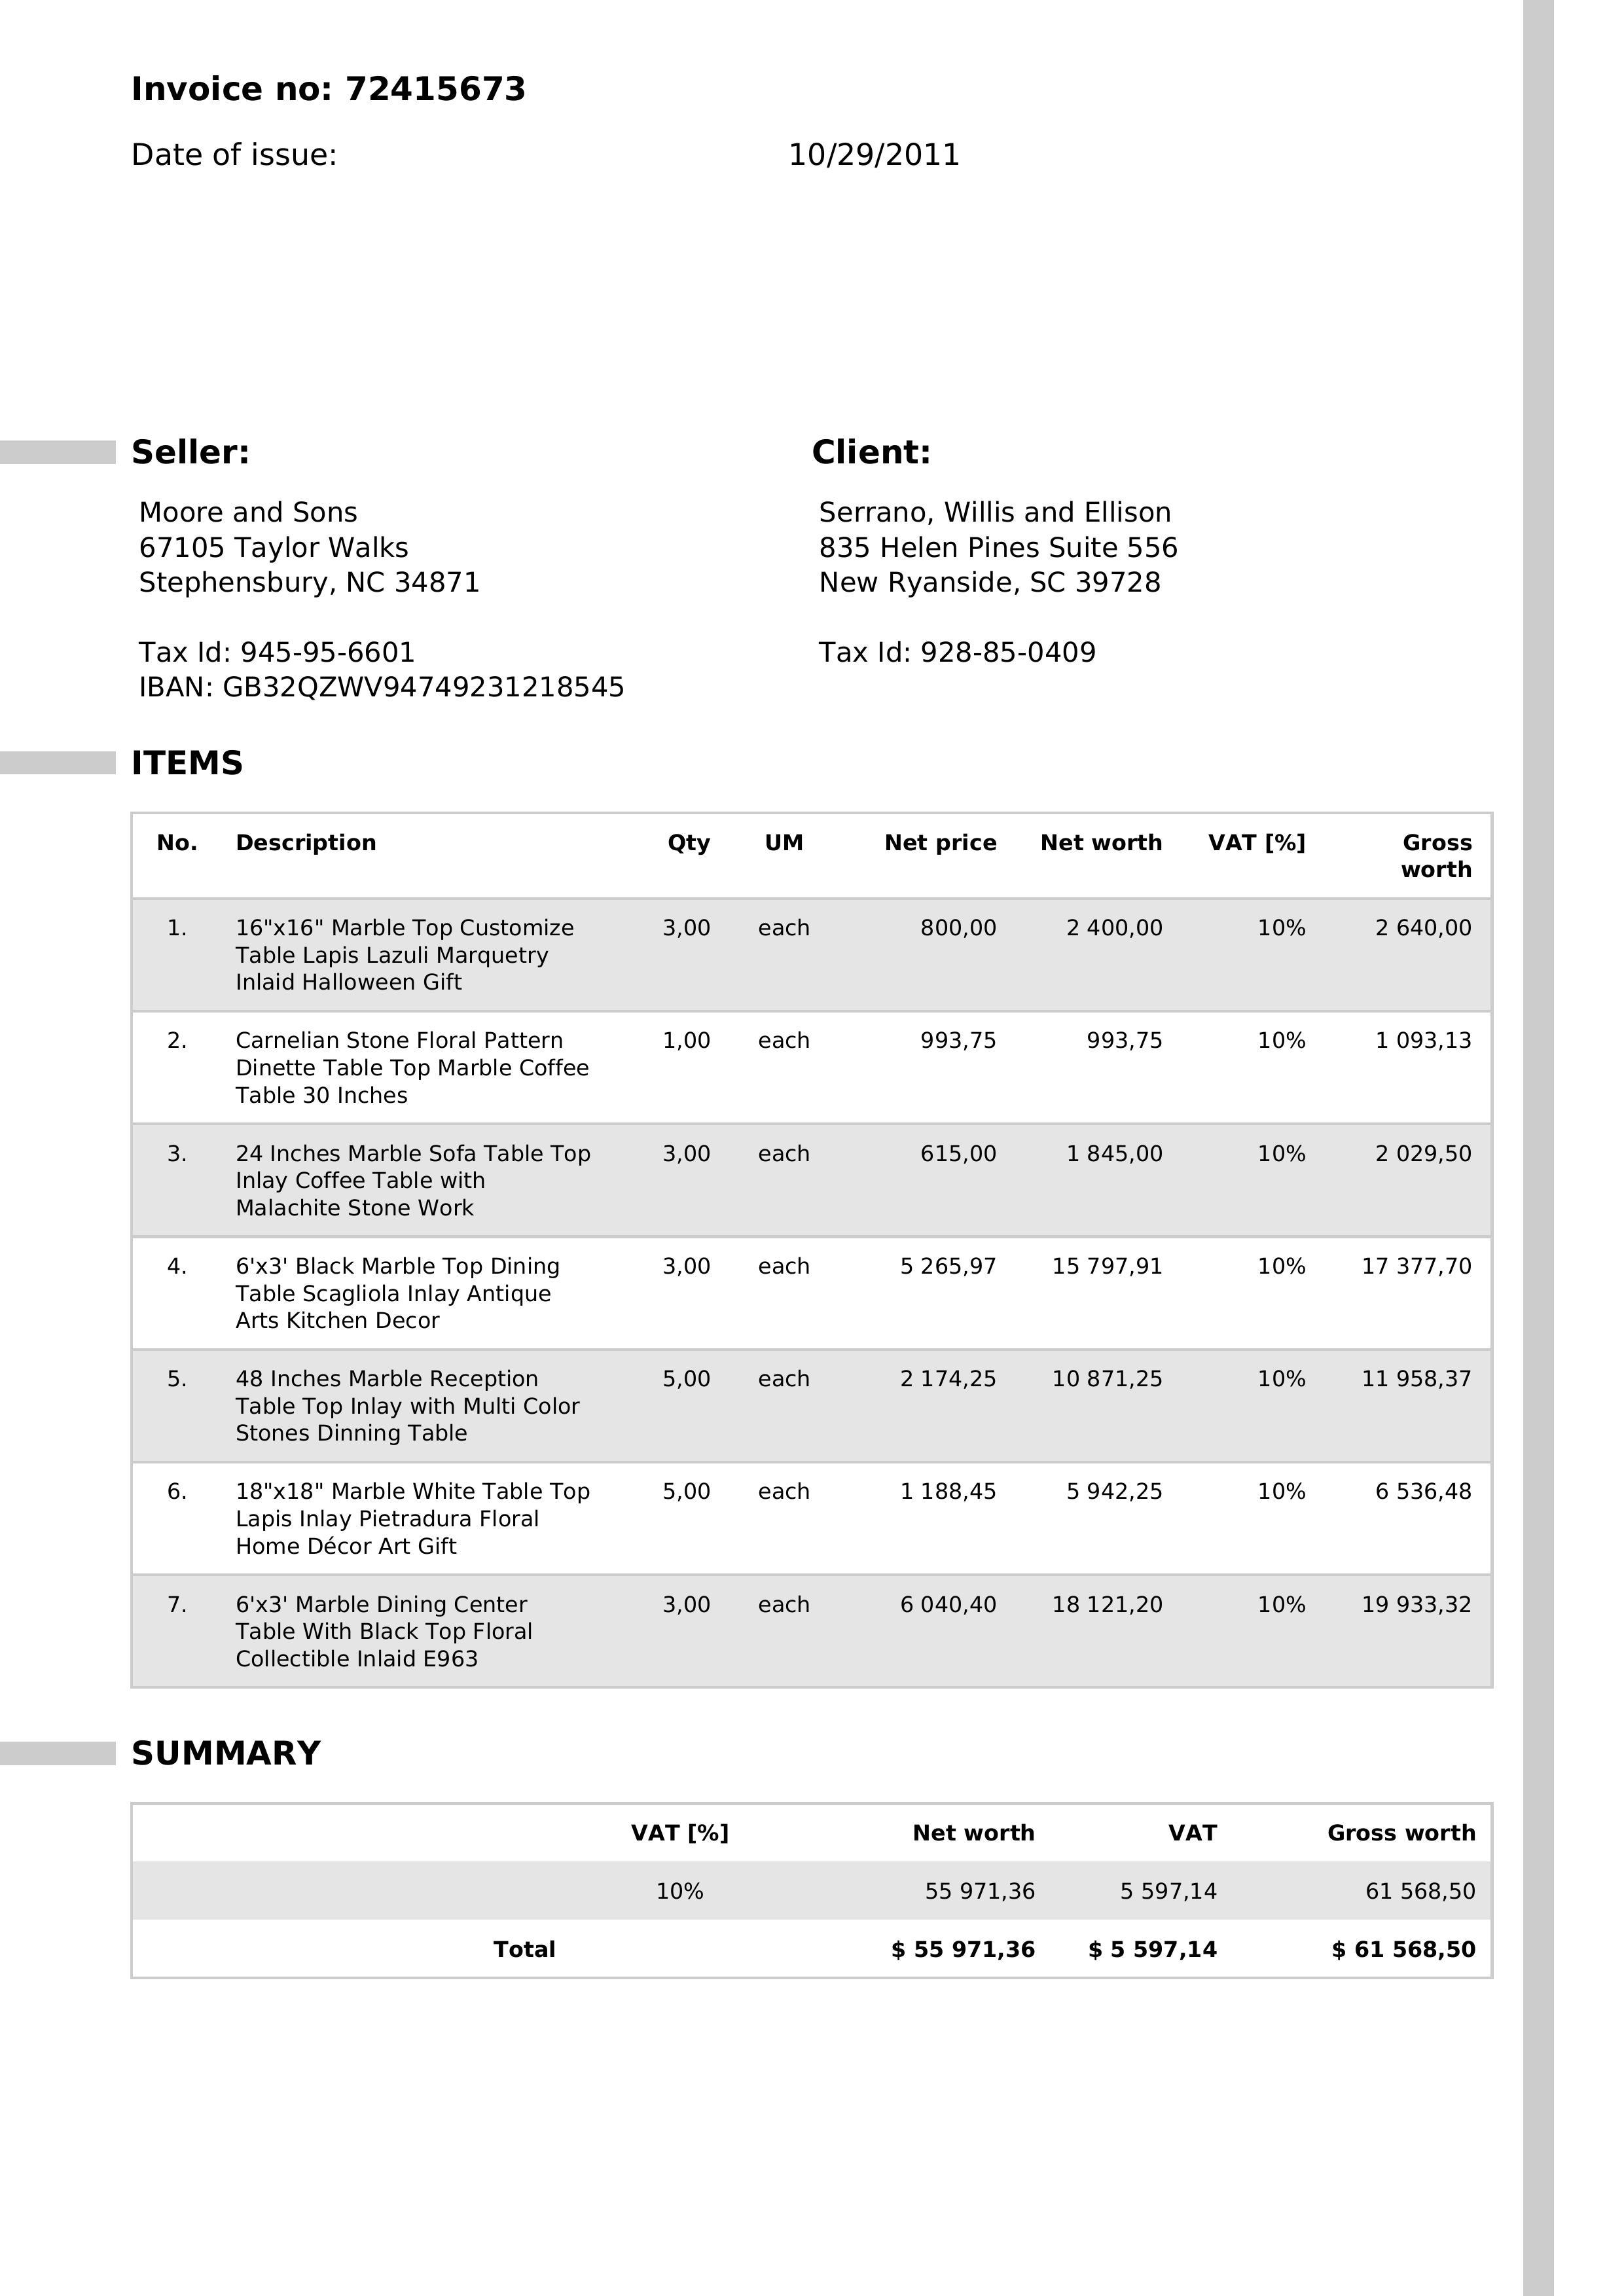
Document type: Invoice